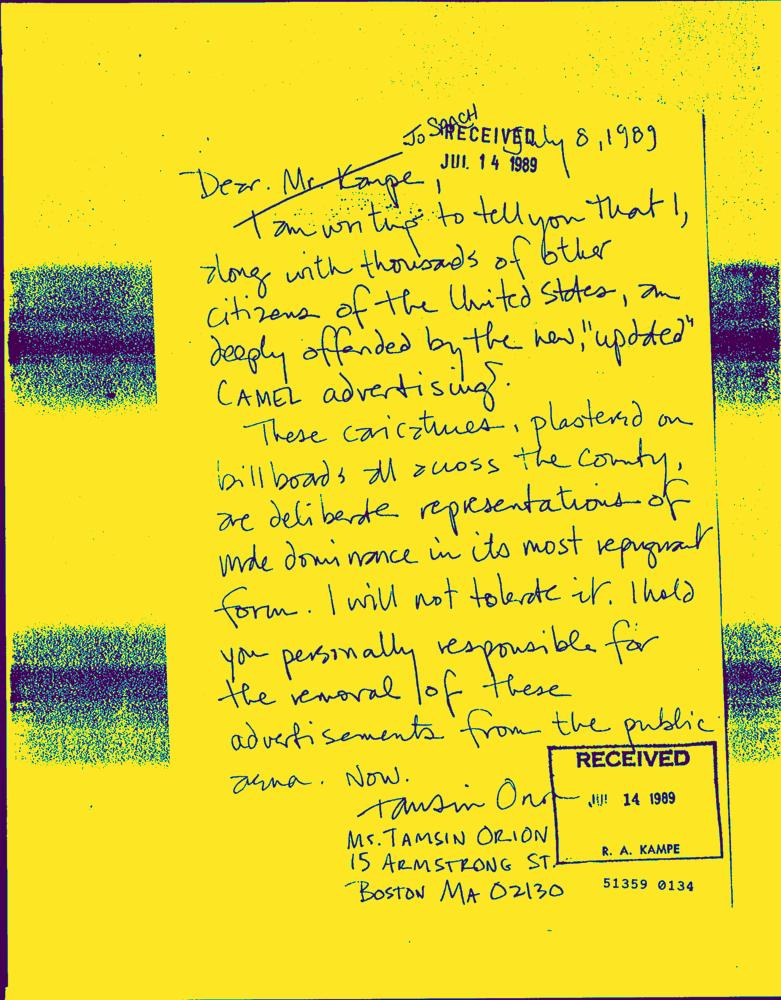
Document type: Hand-Written